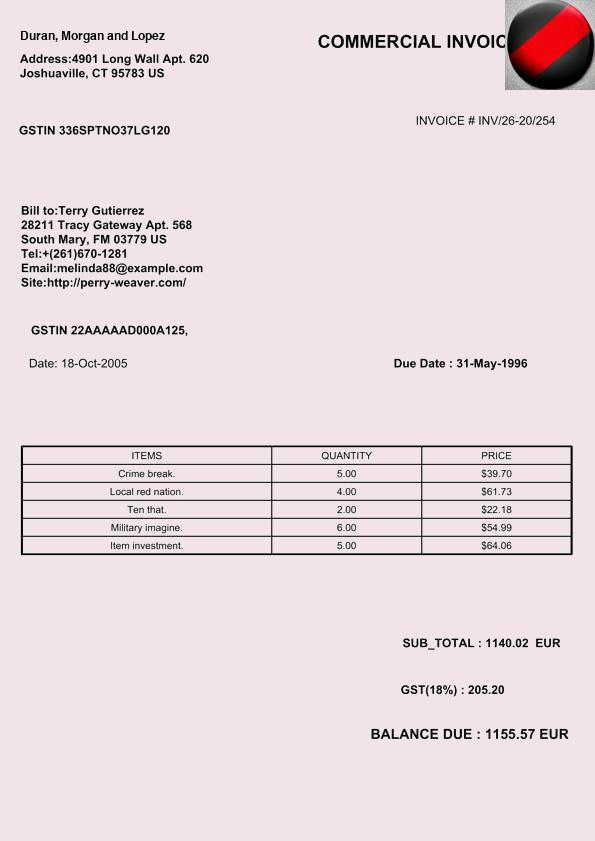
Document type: Invoice